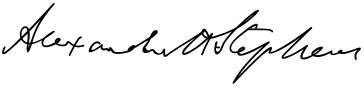
Signature of: alexander h stephens